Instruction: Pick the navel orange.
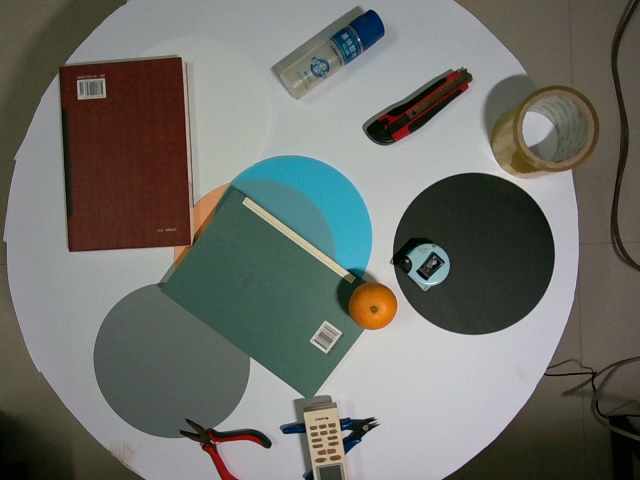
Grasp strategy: vertical